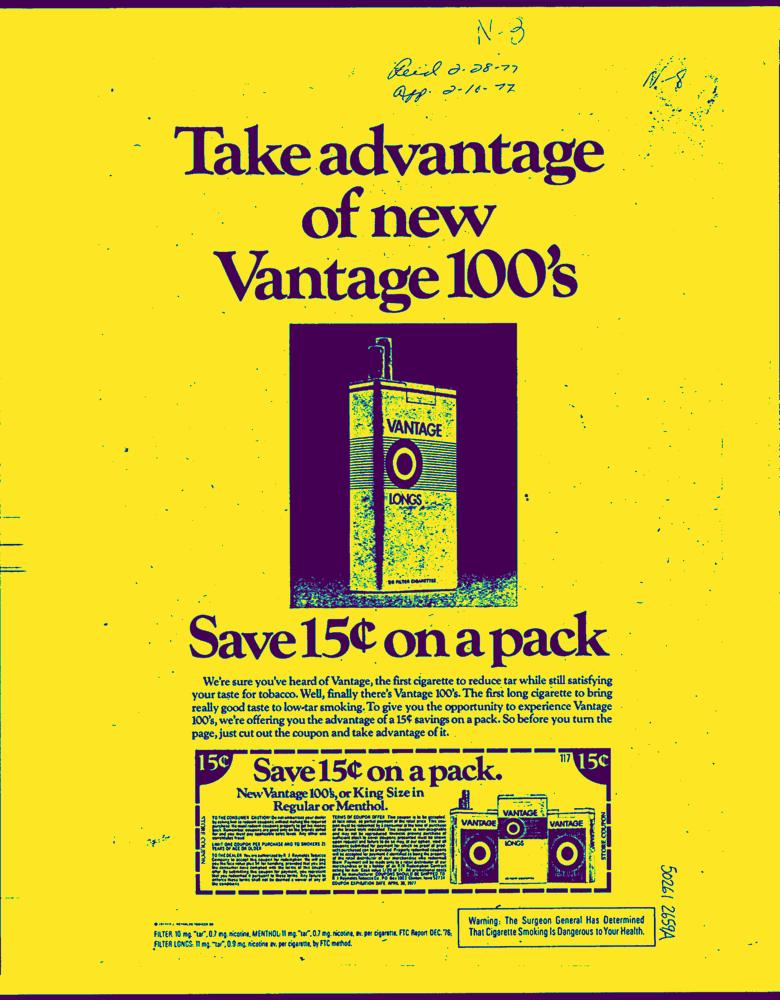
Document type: AD